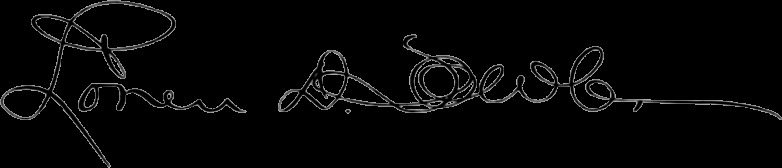
Signature of: loren delbert towle